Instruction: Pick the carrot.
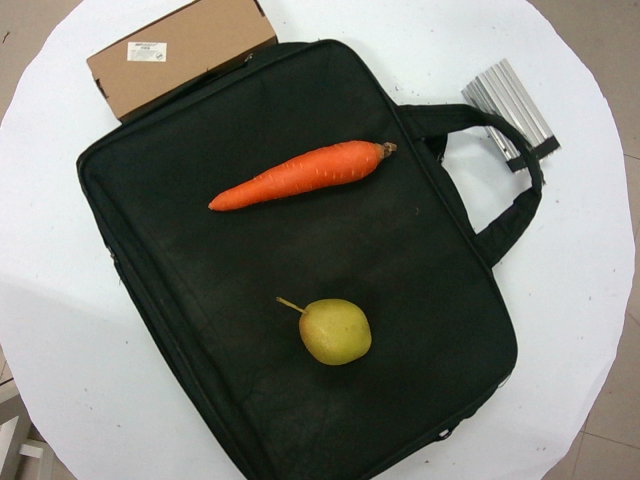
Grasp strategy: vertical